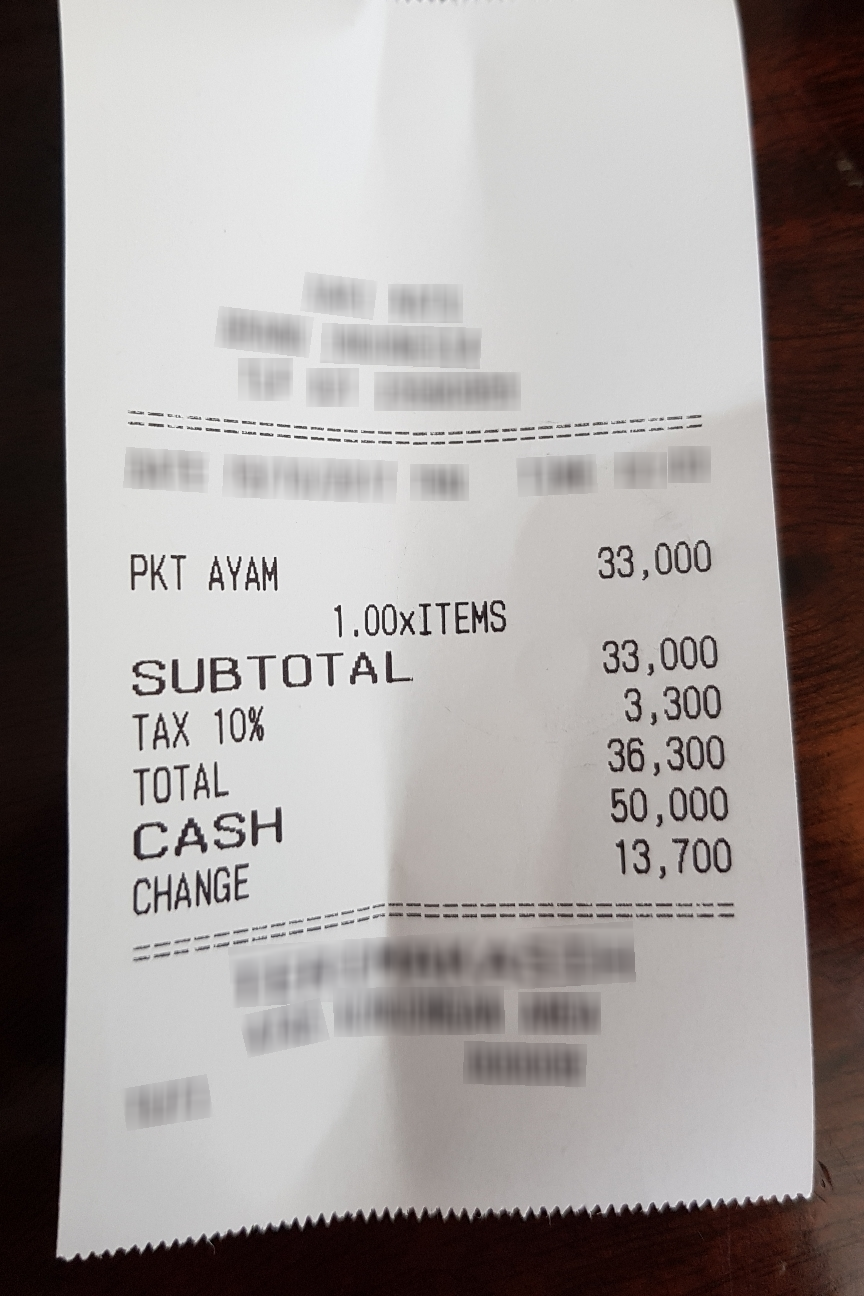
Number of items: 2
Subtotal: 33,000
Tax: 3,300
Total: 36,300
OCR text regions:
text: TOTAL
text: 36,300
text: CASH
text: 50,000
text: CHANGE
text: 13,700
text: 1.00xITEMS
text: SUBTOTAL
text: 33,000
text: TAX
text: 10%
text: 3,300
text: PKT
text: AYAM
text: 33,000